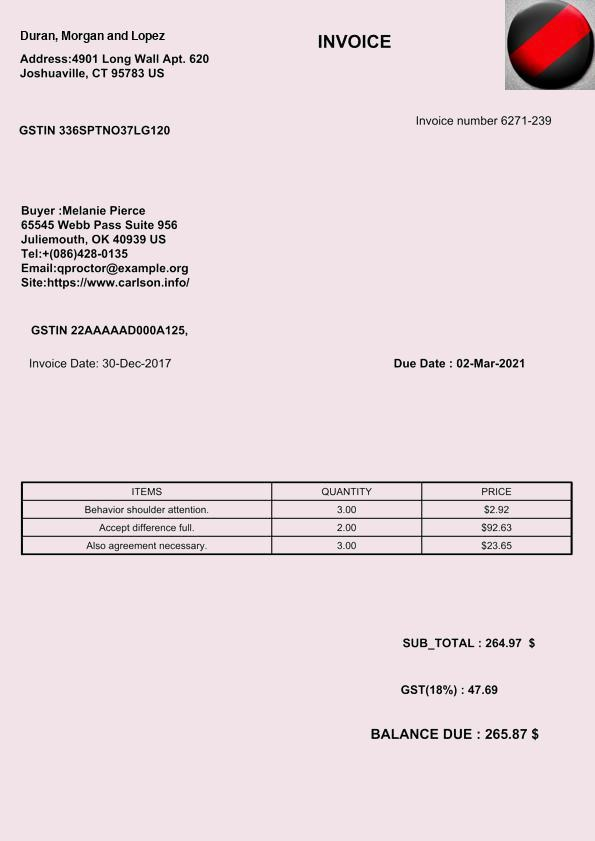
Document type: Invoice